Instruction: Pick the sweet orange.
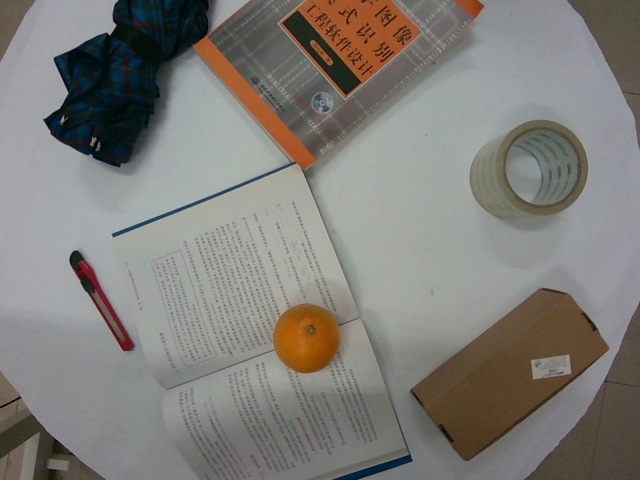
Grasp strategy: vertical